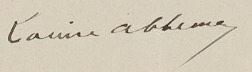
Signature of: louise abbéma